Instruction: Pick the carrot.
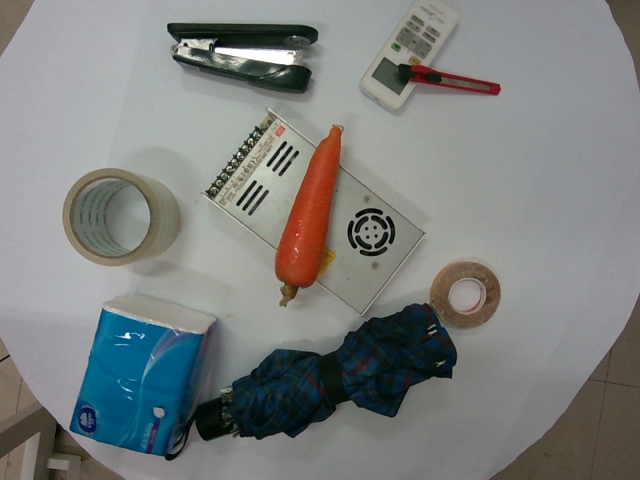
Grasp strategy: vertical